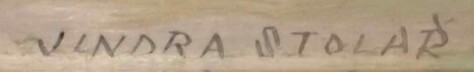
Signature of: jindřich stolař